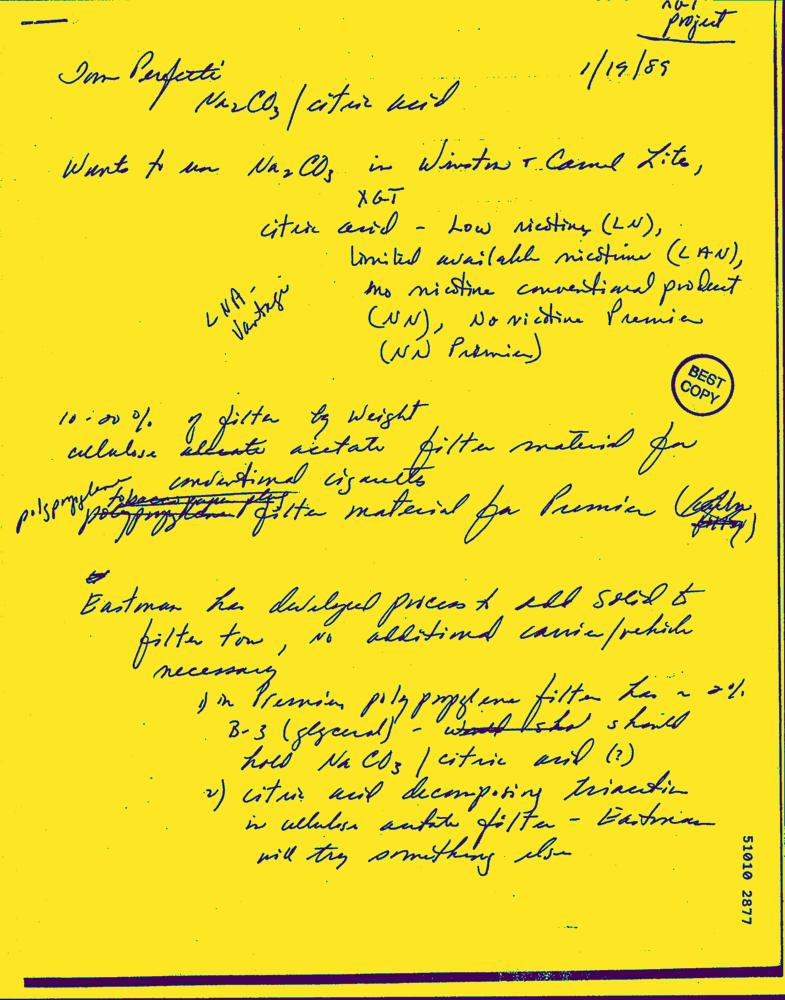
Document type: Hand-Written